Question: What is the potential diagnosis?
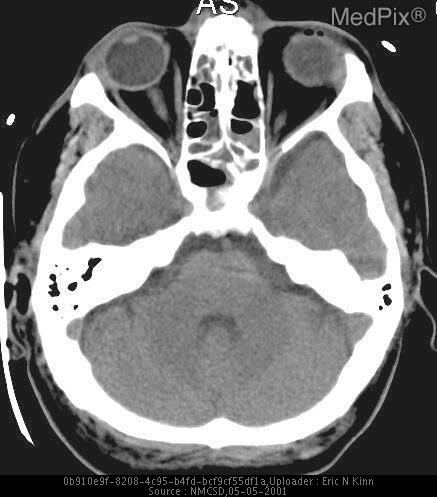
Answer: The possible diagnosis includes Any anoxic or hypoxic events - to include drowning, strangulation
Closed Head Injury
(These findings can be normal in premature infants).